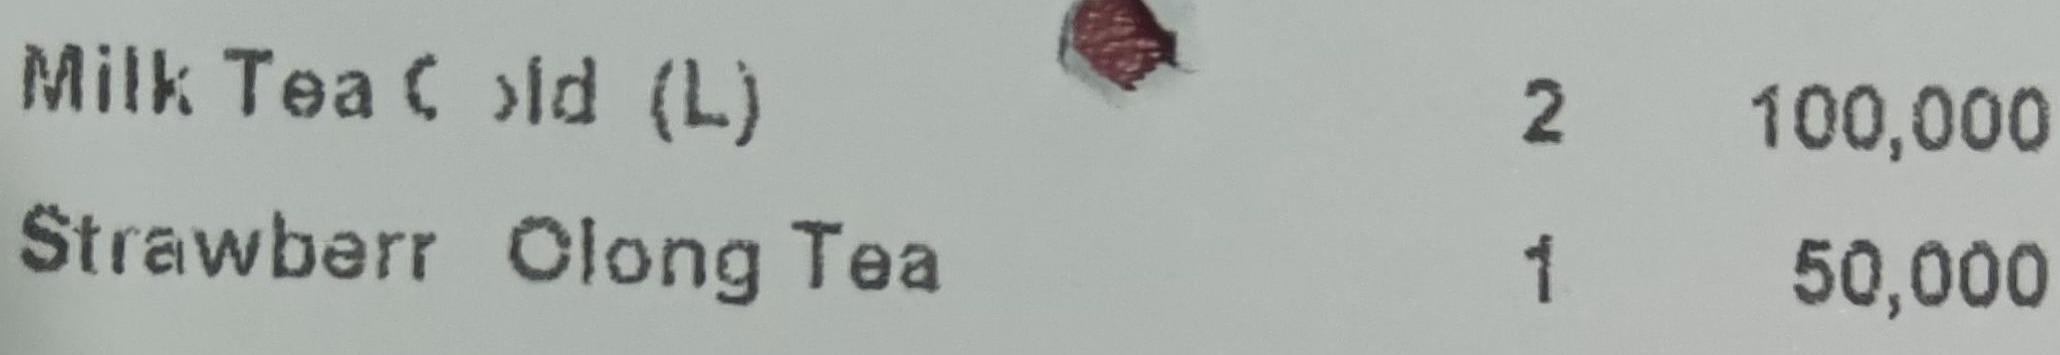
<table>
<tr>
<td>Milk Tea Cold (L)</td>
<td>2</td>
<td>100,000</td>
</tr>
<tr>
<td>Strawberr Olong Tea</td>
<td>1</td>
<td>50,000</td>
</tr>
</table>